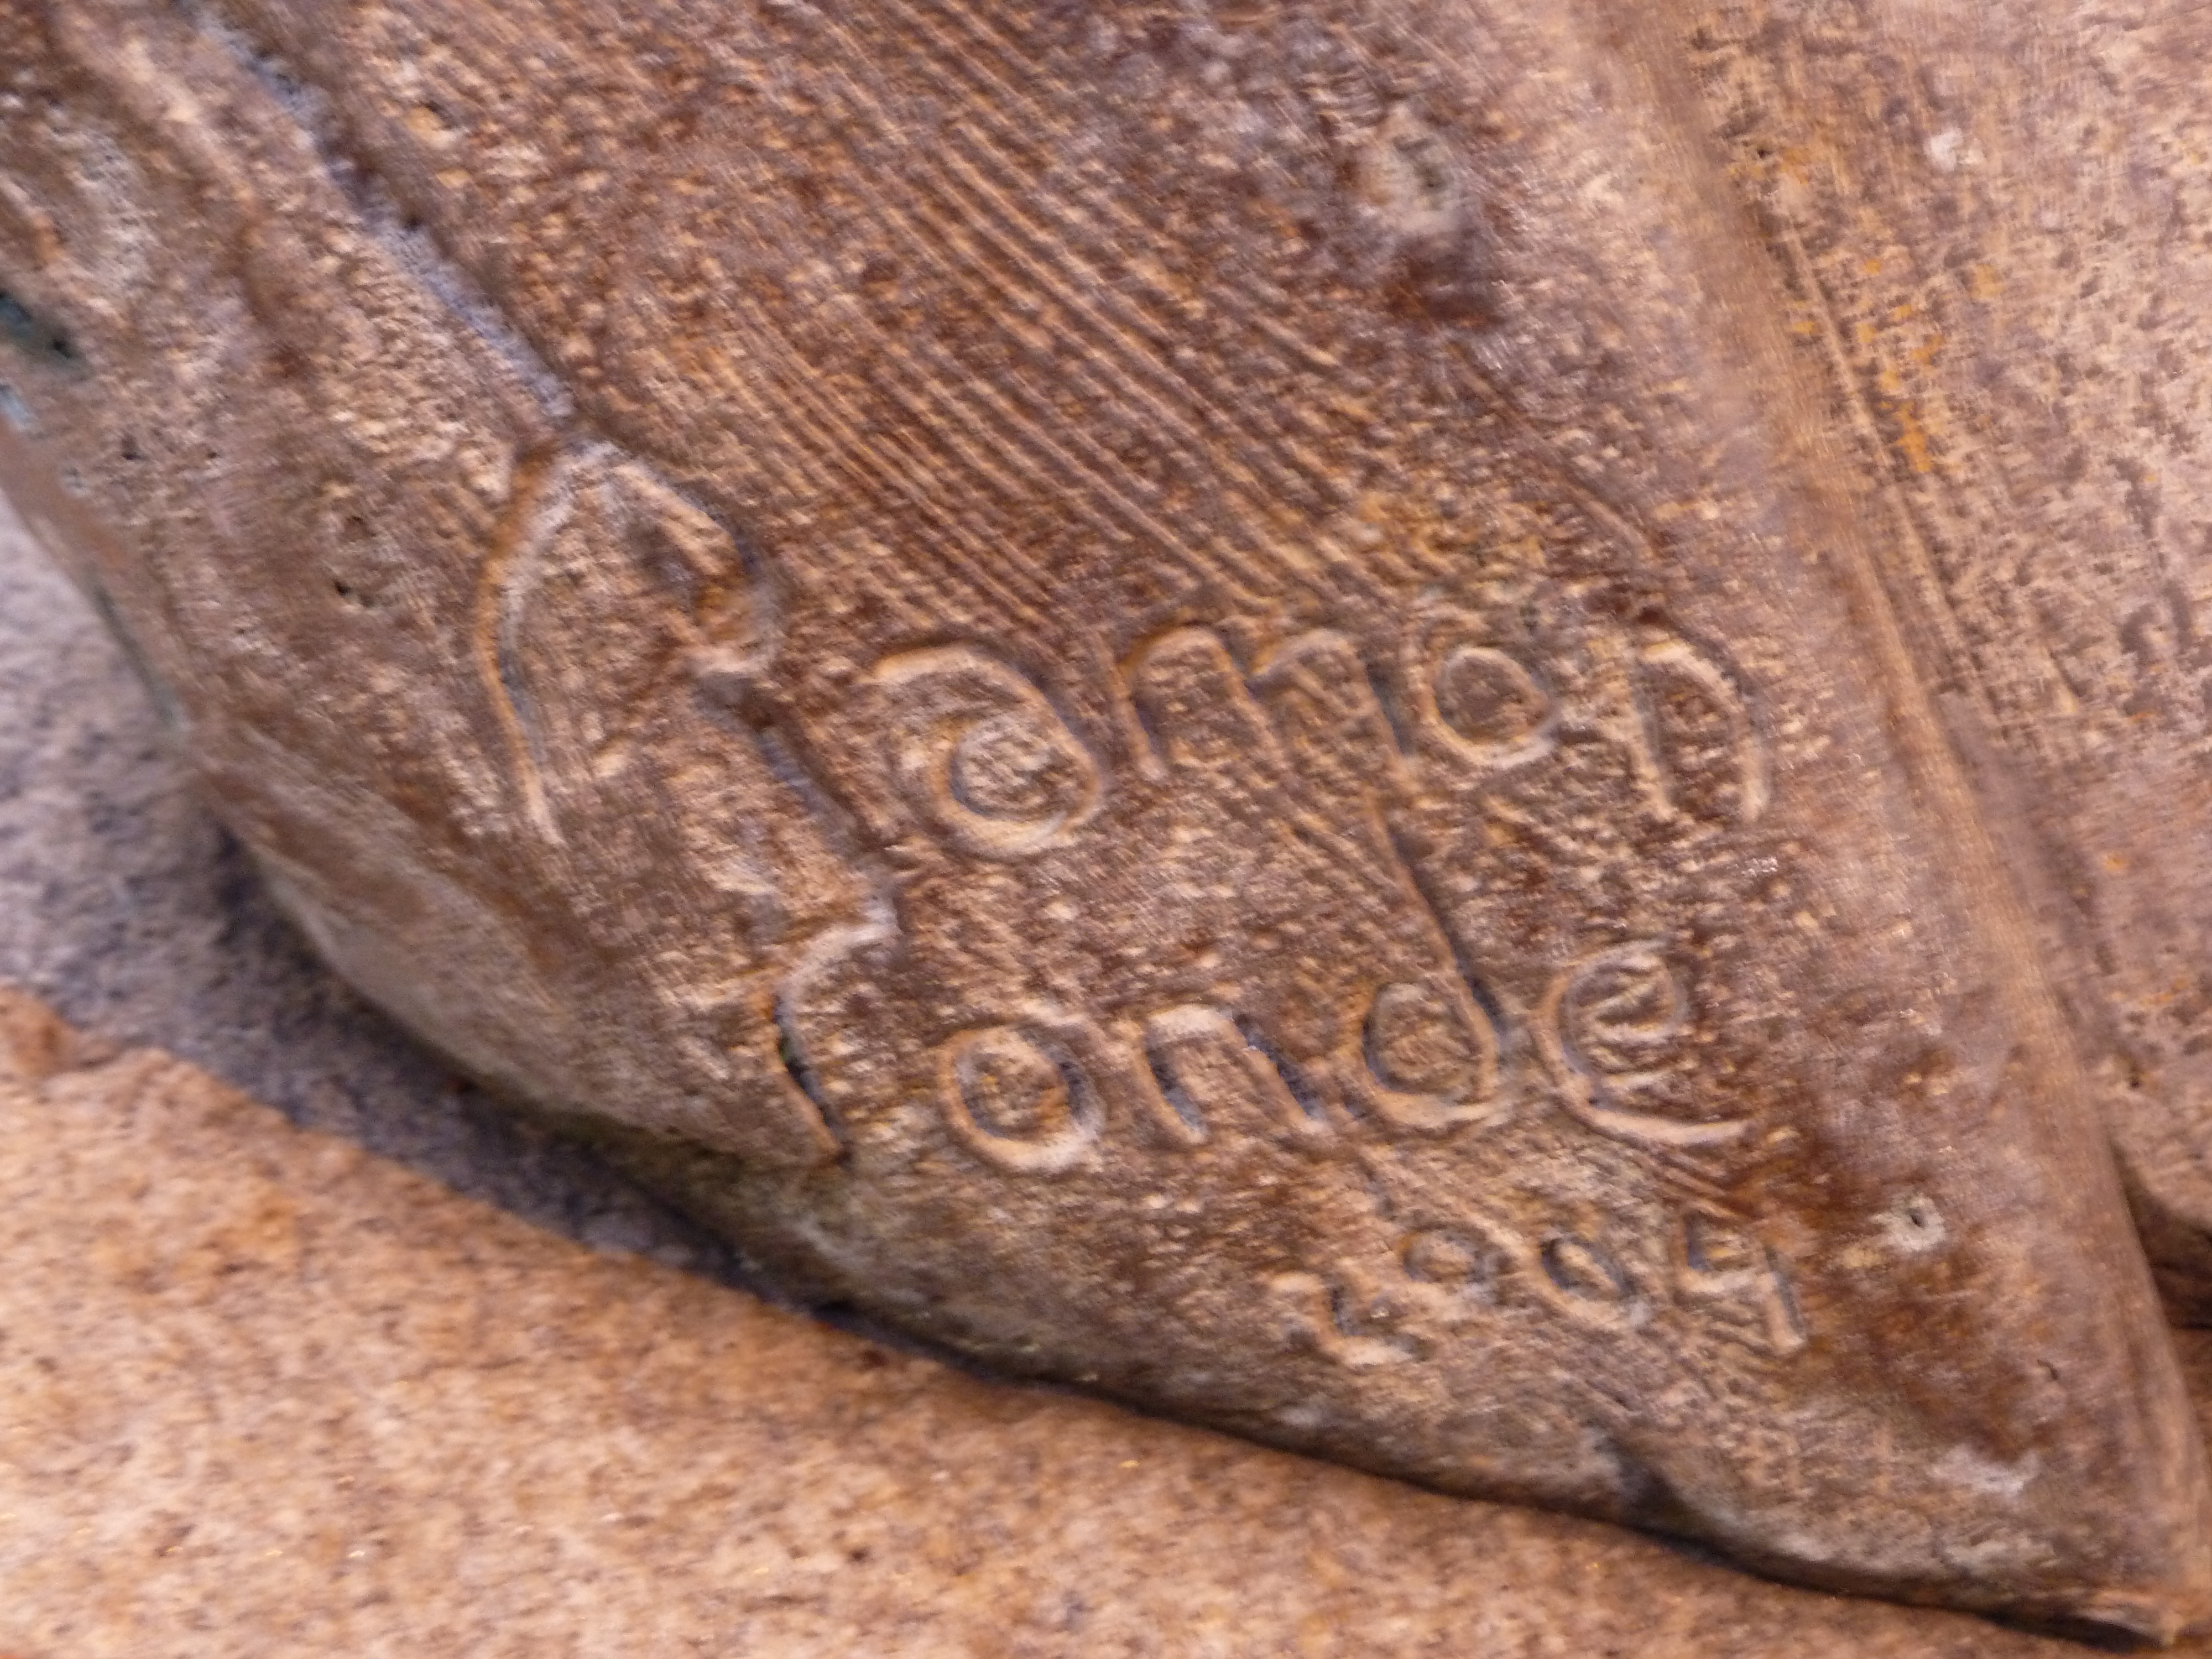
Signature of: ramón conde